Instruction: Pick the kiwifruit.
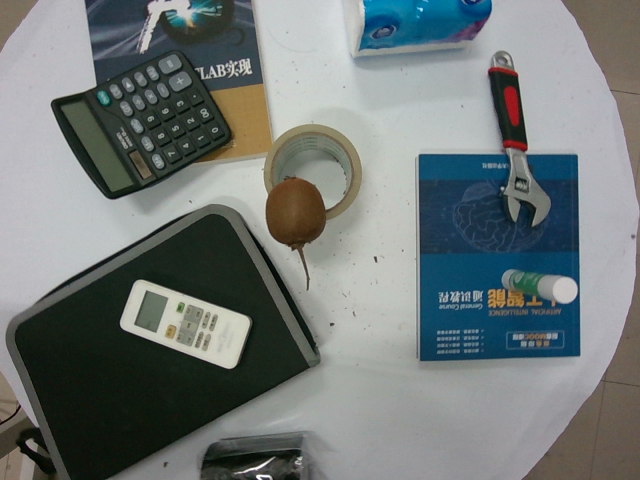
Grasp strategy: vertical